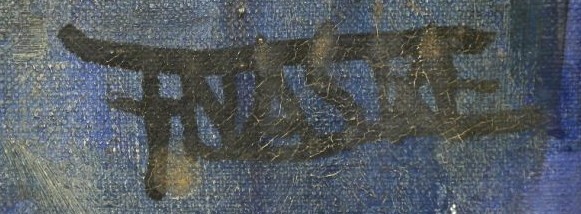
Signature of: františek xaver naske